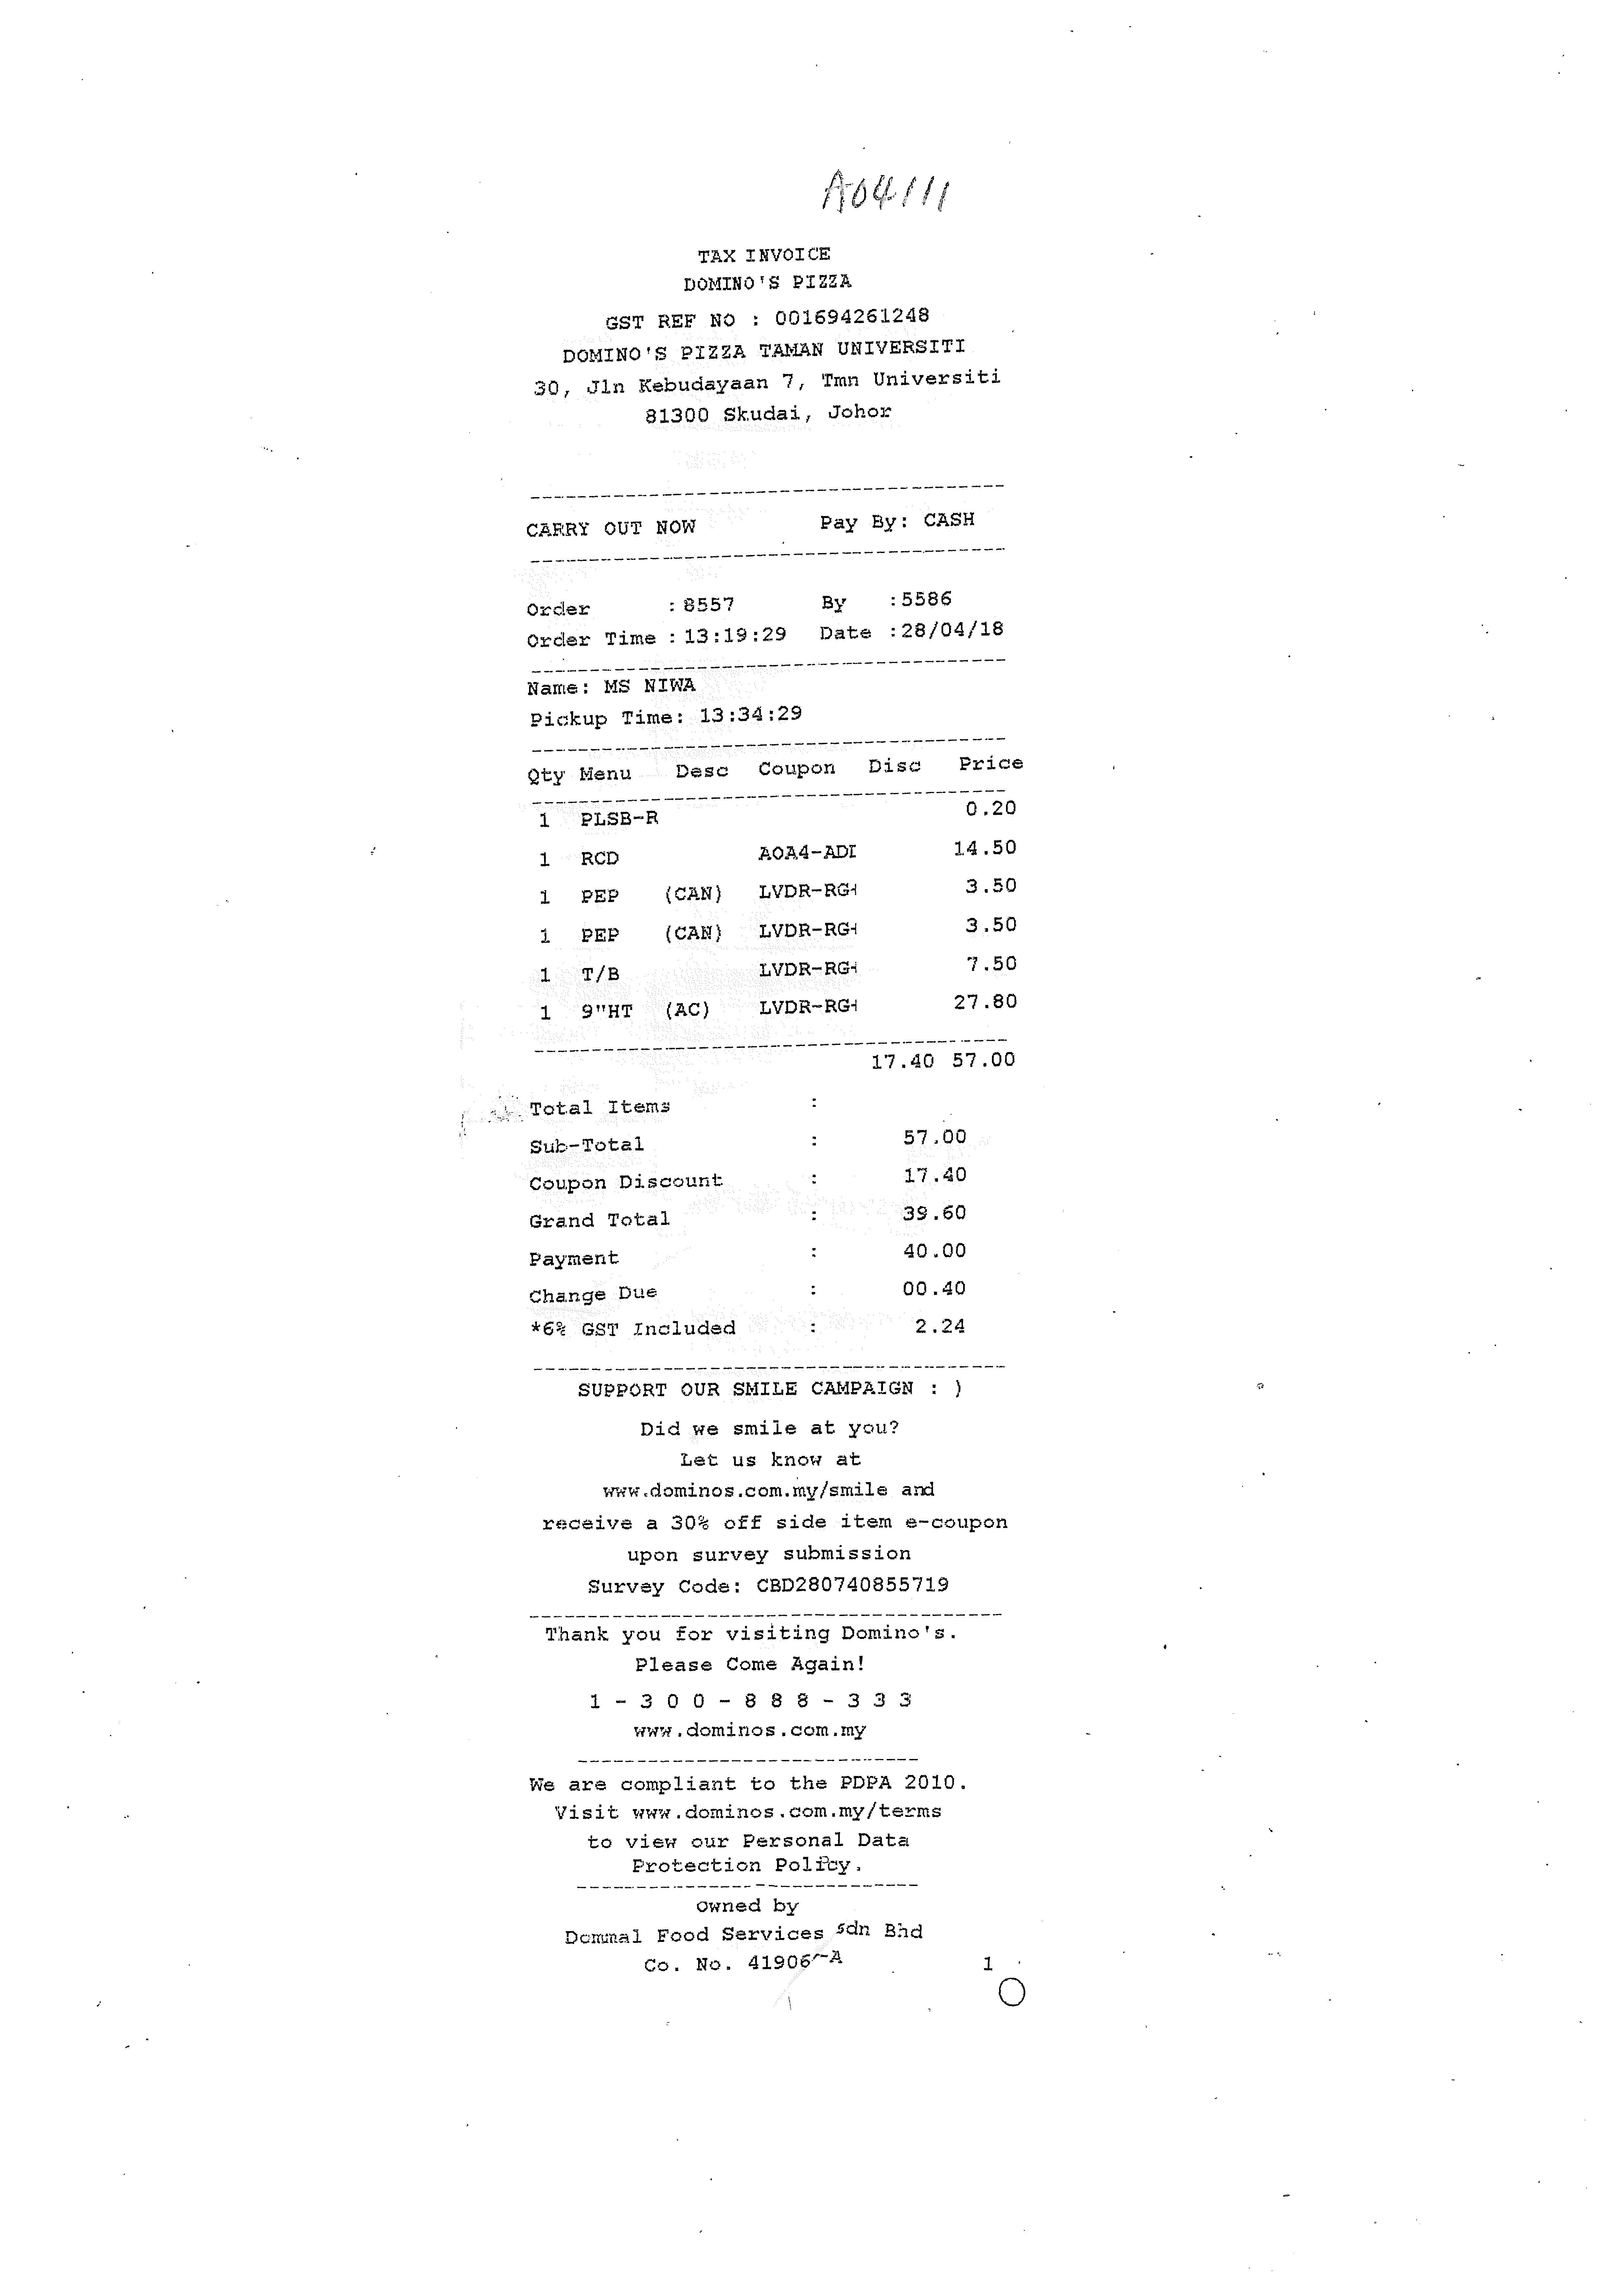
TAX INVOICE
DOMINO'S PIZZA
GST REF NO : 001694261248
DOMINO'S PIZZA TAMAN UNIVERSITI
30, JLN KEBUDAYAAN 7, TMN UNIVERSITI
81300 SKUDAI, JOHOR
CARRY OUT NOW
PAY BY : CASH
ORDER
: 8557
BY
: 5586
ORDER TIME : 13:19:29
DATE : 28/04/18
NAME: MS NIWA
PICKUP TIME: 13:34:29
QTY
MENU
DESC
COUPON
DISC
PRICE
1
PLSB-R
0.20
1
RCD
AOA4-ADI
14.50
1
PEP
(CAN)
LVDR-RG-1
3.50
1
PEP
(CAN)
LVDR-RG-1
3.50
1
T/B
LVDR-RG-1
7.50
1
9"HT
(AC)
LVDR-RG-1
27.80
17.40
57.00
TOTAL ITEMS
:
SUB-TOTAL
:
57.00
COUPON DISCOUNT
:
17.40
GRAND TOTAL
:
39.60
PAYMENT
:
40.00
CHANGE DUE
:
00.40
*6% GST INCLUDED
:
2.24
SUPPORT OUR SMILE CAMPAIGN : )
DID WE SMILE AT YOU?
LET US KNOW AT
WWW.DOMINOS.COM.MY/SMILE AND
RECEIVE A 30% OFF SIDE ITEM E-COUPON
UPON SURVEY SUBMISSION
SURVEY CODE: CBD280740855719
THANK YOU FOR VISITING DOMINO'S.
PLEASE COME AGAIN!
1 - 3 0 0 - 8 8 8 - 3 3 3
WWW.DOMINOS.COM.MY
WE ARE COMPLIANT TO THE PDPA 2010.
VISIT WWW.DOMINOS.COM.MY/TERMS
TO VIEW OUR PERSONAL DATE
PROTECTION POLICY.
OWNED BY
DOMMAL FOOD SERVICES SDN BHD
CO. NO. 41906-A
1